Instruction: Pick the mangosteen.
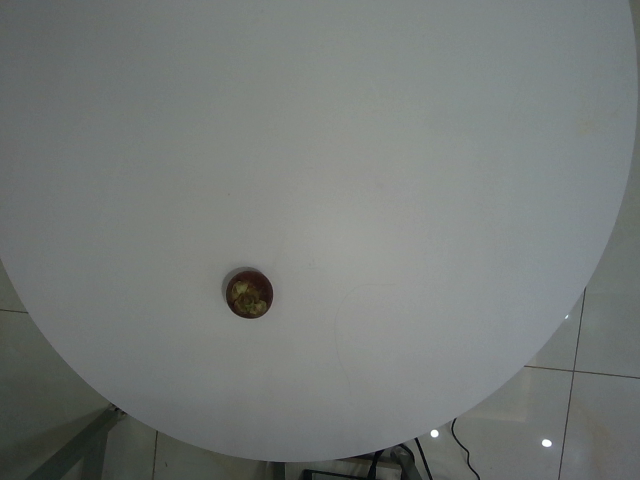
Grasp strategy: vertical